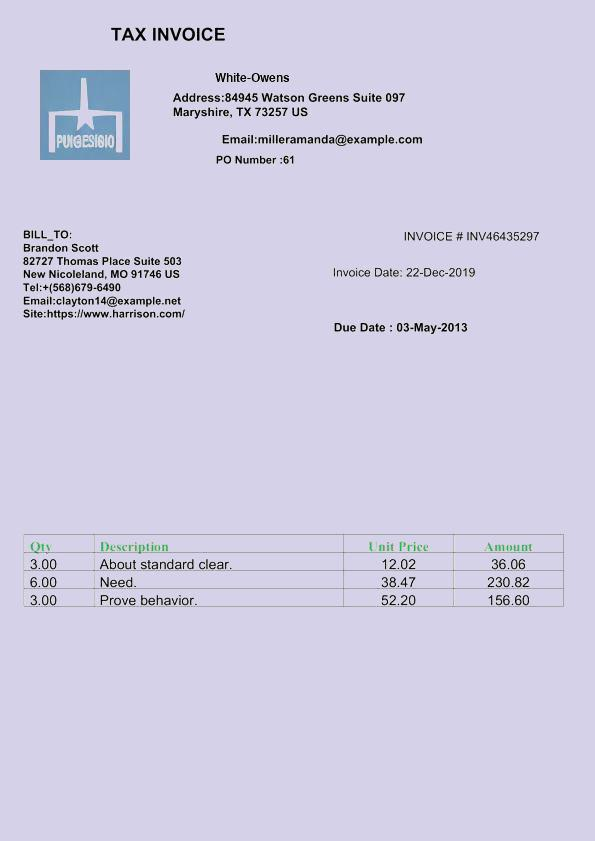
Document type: Invoice